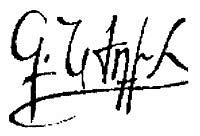
Signature of: garegin nzhdeh